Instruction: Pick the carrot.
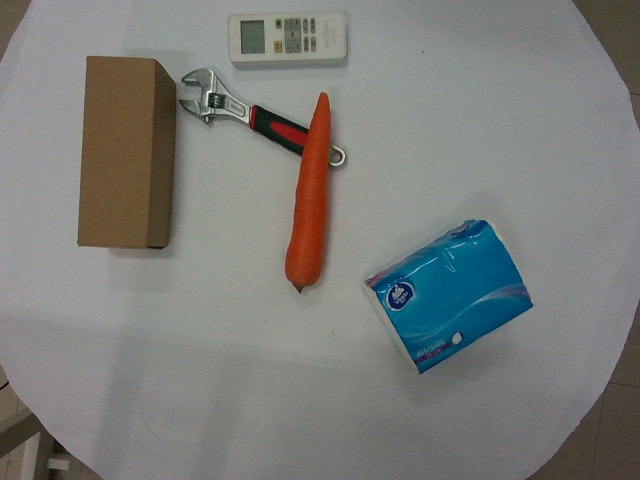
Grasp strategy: vertical